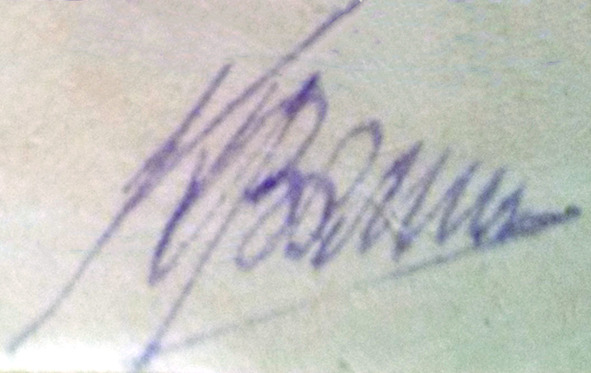
Signature of: fyodor kuzmin